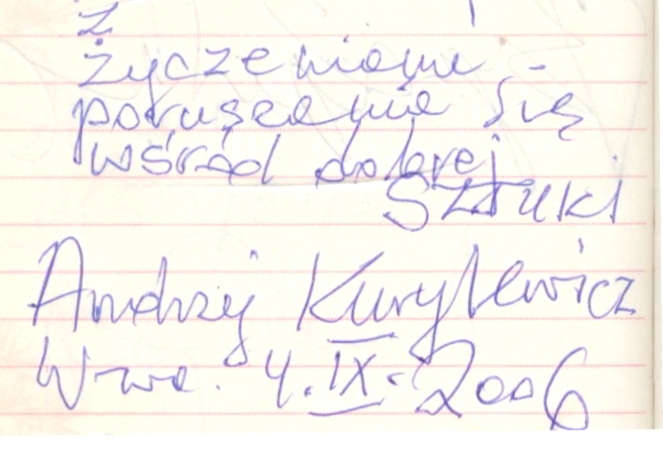
Signature of: andrzej kurylewicz